Patient: Female, age 33
A 33-year-old female, homeless, with a history of type 2 diabetes, tabaquism and no previous history of lung disease was admitted with a 10-day history of cough, expectoration and progressive dyspnea. SARS-CoV2 infection was ruled out. Chest X-Ray showed bilateral pleural effusion, left tension pneumothorax and tuberculous cavities in the right lung (Fig. 1). A left chest tube (CT) was installed with little improvement in hemodynamics, requiring high-dose vasoactive drugs and IMV. Antibiotic therapy with Vancomycin 1 gr. b.i.d. And Meropenem 1 gr. t.i.d was empirically initiated. Work-up was continued with HIV antibodies testing that was negative. GeneXpert PCR on endotracheal aspirate was positive for TB, with no resistance for rifampicin. Thus, treatment with rifampicin 600 mg/day, isoniazid 300 mg/day, ethambutol 800 mg/day and pyrazinamide 1.5 g/day was initiated. The patient was transferred in this condition to our center to continue her treatment. Upon admission in our hospital, APACHE II score was 17 and PaO2/FiO2 ratio was 65. No other organ disfunction was present at that moment. Due to persistent pneumothorax and air leak, two new CTs were installed upon arrival. The pleural fluid study was compatible with empyema secondary to TB. Despite CTs, she remained unstable with high dose vasoactive drugs (VAD) (norepinephrine 0.8 mcg/kg/min, epinephrine 0,05 mcg/kg/min), with refractory hypoxemia (PaO2/FiO2 = 60) and a lung protective strategy could not be maintained. Bronchopleural fistula hindered IMV as well. In this context, she was connected to femoro-femoral veno-arterial ECMO (VA-ECMO) given her hemodynamics. After ECMO flow initiation, an oxygen saturation of 50 % in the right upper extremity and 100 % in the left upper extremity evidenced a Harlequin Syndrome, so it was converted to veno-arterio-venous (VAV) mode adding a right internal jugular cannula (Fig. 2). She required an embolectomy of the leg 12 hours after ECMO initiation after thrombosis was found in the distal arterial perfusion line. Activated clotting time was adjusted to 200-220 seconds with no further thrombotic issues. On day 4 of VAV-ECMO, VAD were suspended and ECMO was then converted to veno-venous (VV-ECMO), maintaining the right internal jugular for oxygenated blood return and femoral venous cannula for drainage and removing arterial cannulas. Due to persistent pneumothorax a left pleural decortication and fistula repair with an intercostal muscle flap was then successfully done. After 26 days on ECMO, she was weaned from support with good lung re-expansion. A week after a tracheostomy was performed. She was weaned from ventilatory support 2 weeks later. She was discharged home with in-house rehabilitation therapy 20 weeks after admission.
Keywords: acute respiratory failure, ecmo, empyema, tuberculosis
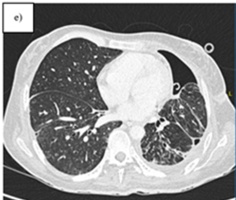
Image caption: Radiological follow up of the patient. E) Chest computed tomography 6 weeks after left pleural decortication and fistula repair: Complete re-expansion of the right lung, resolution of right pleural effusion with partial left pulmonary re-expansion and persistence of the left hydropneumothorax with decrease of the signs of diffuse bronchiolitis.